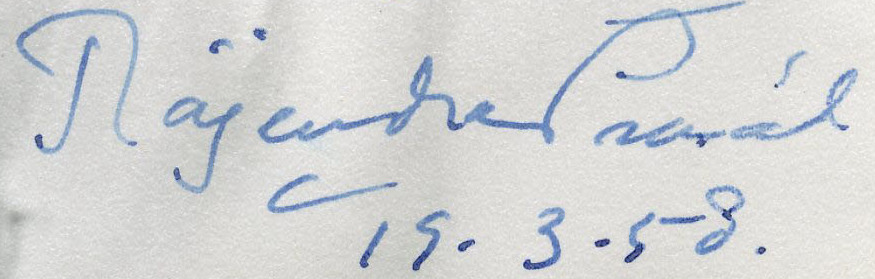
Signature of: rajendra prasad